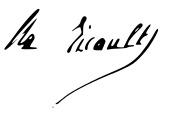
Signature of: charles d héricault